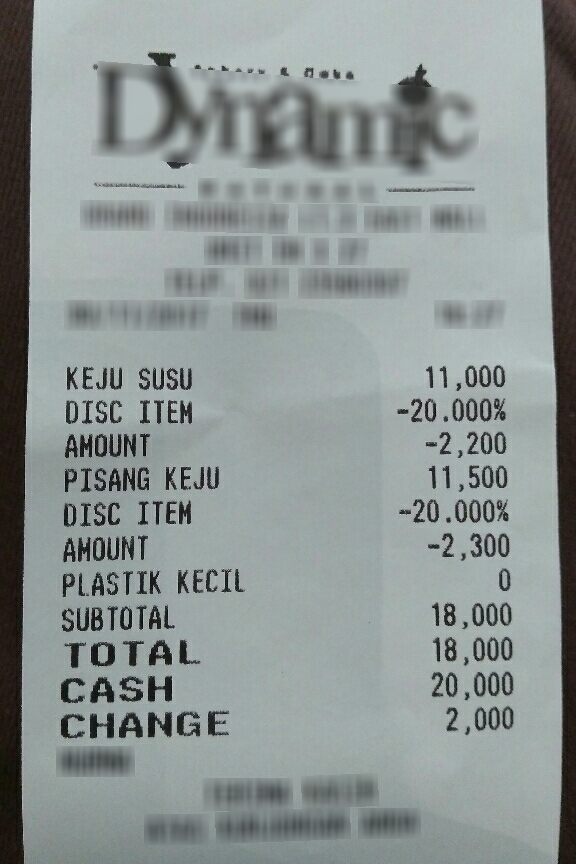
Number of items: 3
Subtotal: 18,000
Total: 18,000
OCR text regions:
text: TOTAL
text: 18,000
text: CASH
text: 20,000
text: CHANGE
text: 2,000
text: KEJU
text: SUSU
text: 11,000
text: DISC
text: ITEM
text: -20.000%
text: AMOUNT
text: -2,200
text: PISANG
text: KEJU
text: 11,500
text: DISC
text: ITEM
text: -20.000%
text: AMOUNT
text: -2,300
text: PLASTIK
text: KECIL
text: 0
text: SUBTOTAL
text: 18,000